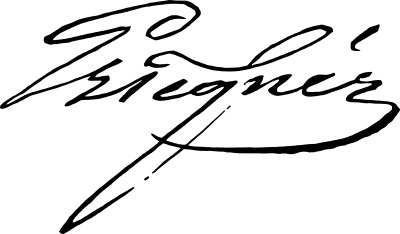
Signature of: esaias tegnér